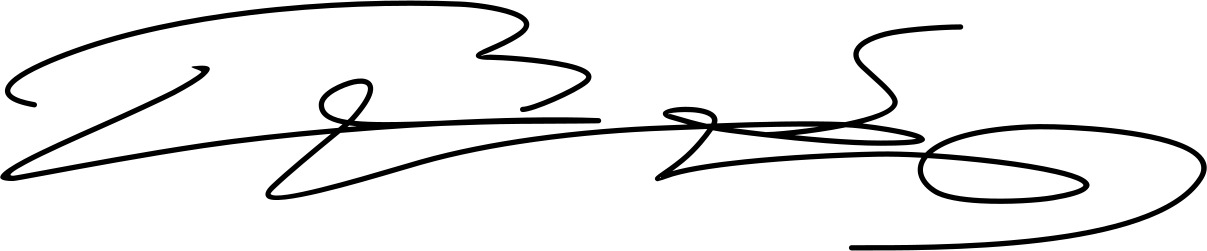
Signature of: bujar spahiu